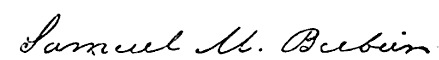
Signature of: samuel m bubier